Question: What is the name of the tenant mentioned in the document?
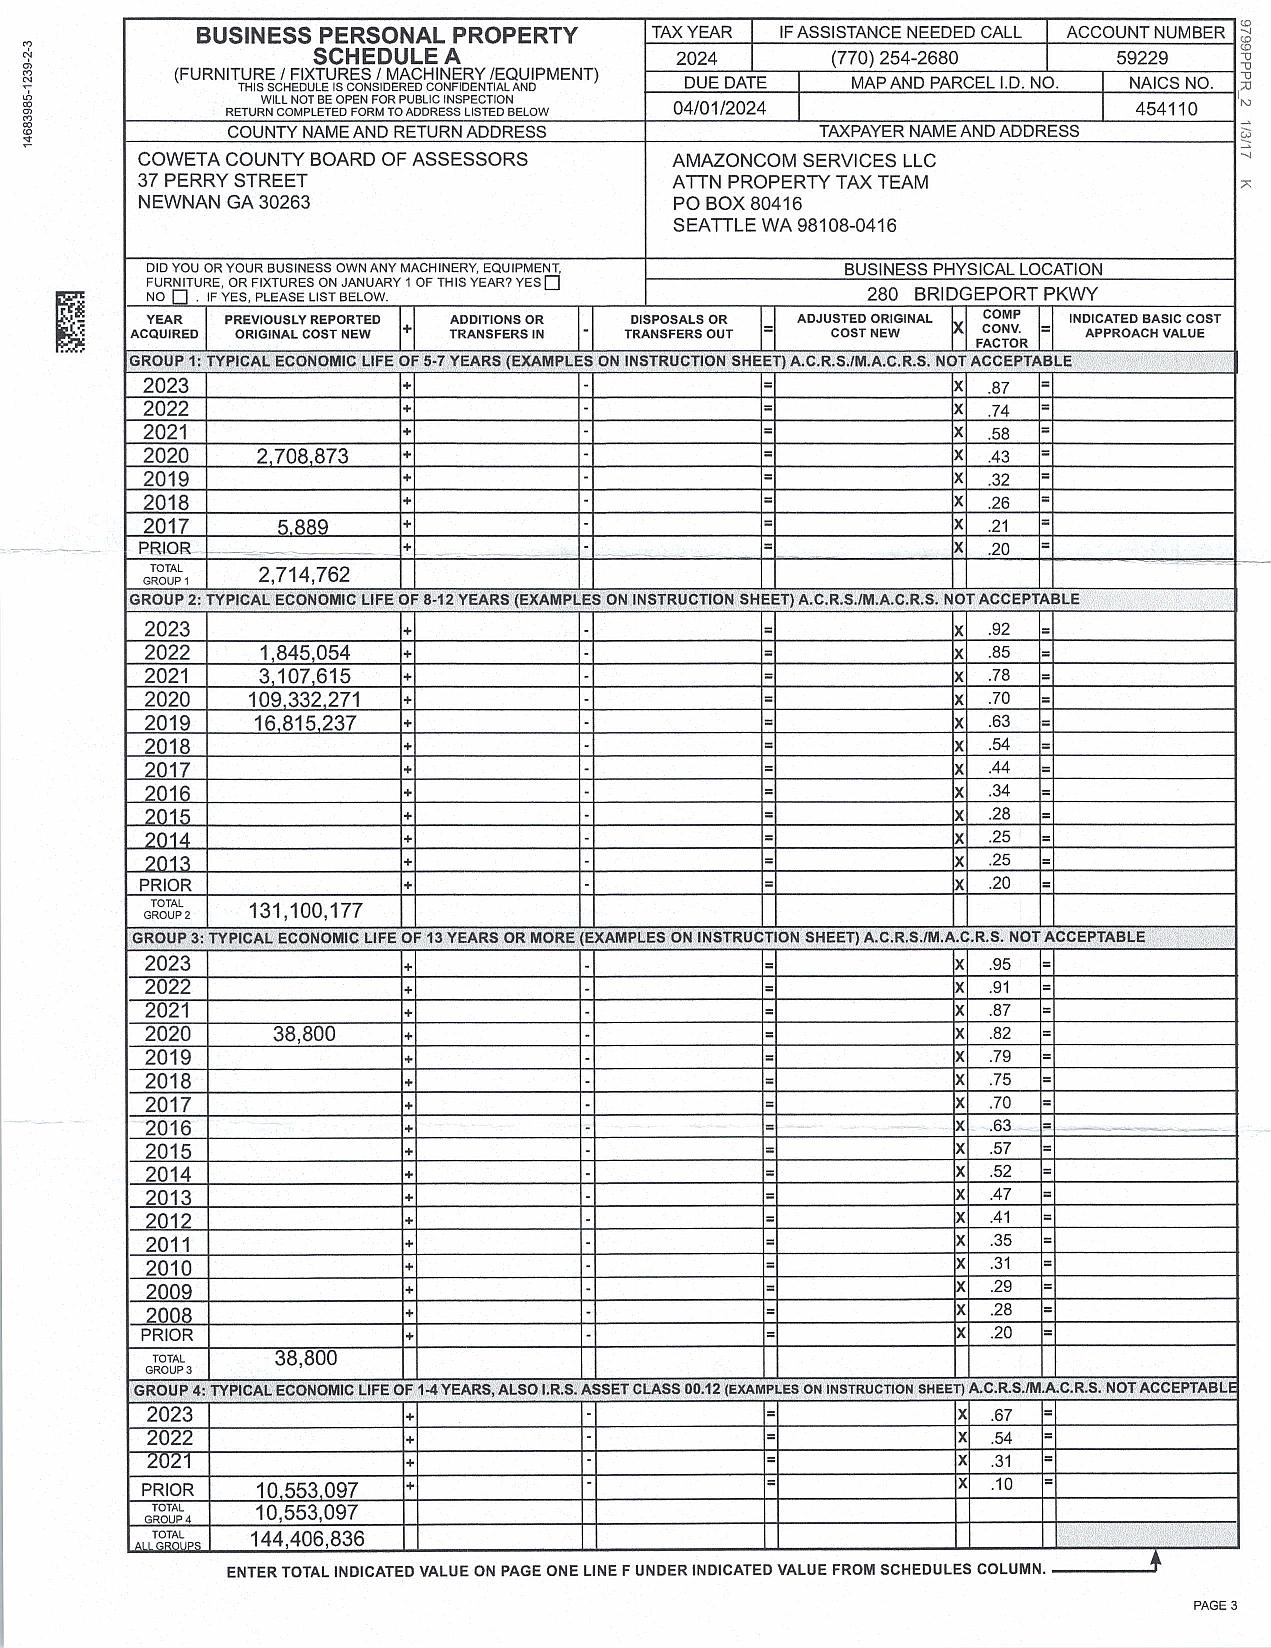
Answer: "AMAZONCOM SERVICES LLC"